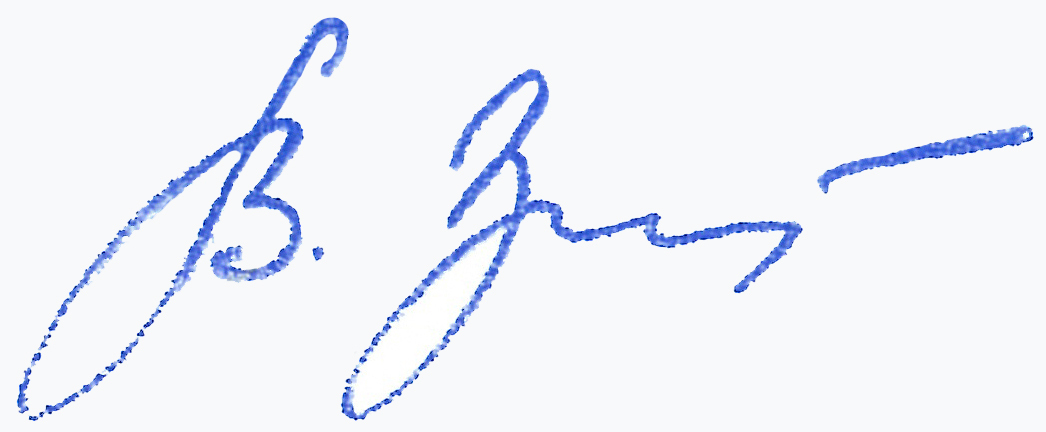
Signature of: q120267284